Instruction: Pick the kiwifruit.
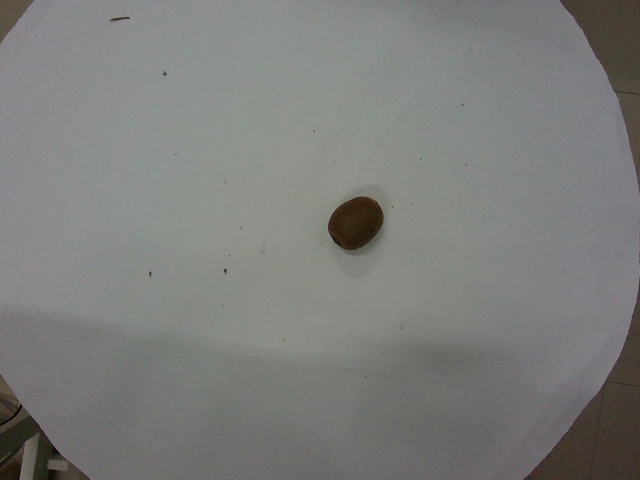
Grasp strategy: vertical